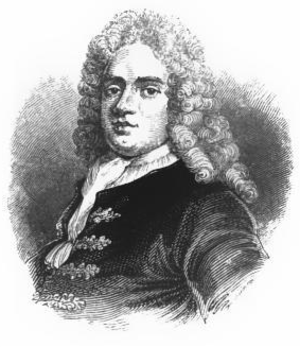
English: James Puckle (1667 - 1724) was an English inventor, lawyer and writer.